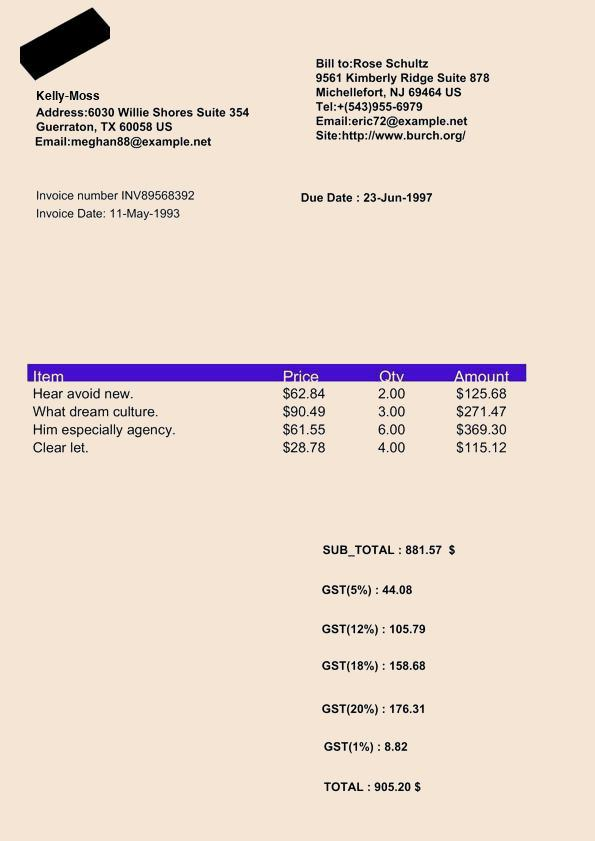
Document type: Invoice